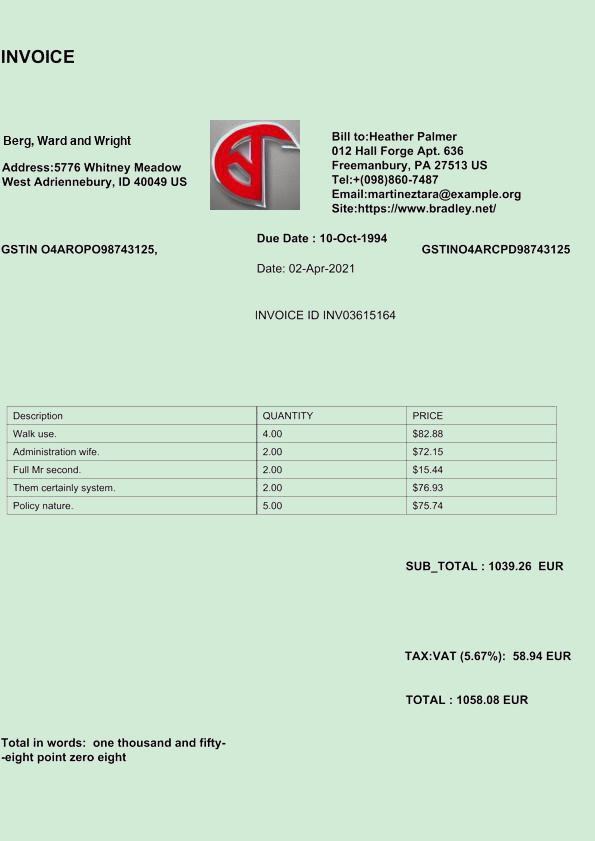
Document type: Invoice